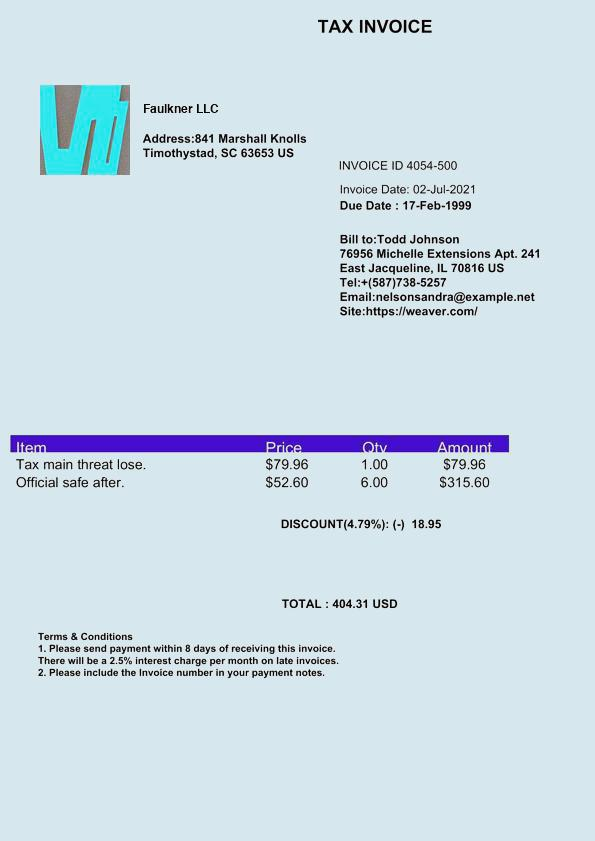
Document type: Invoice